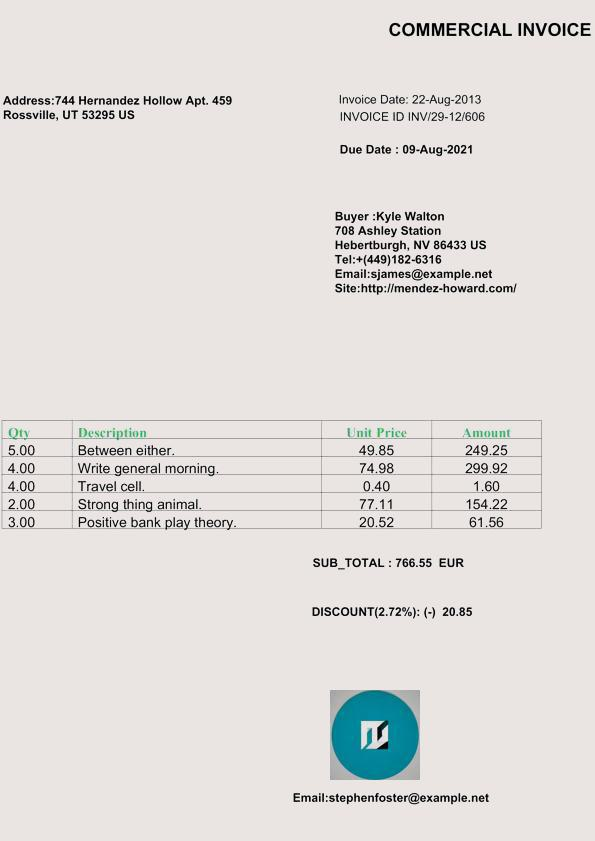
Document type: Invoice